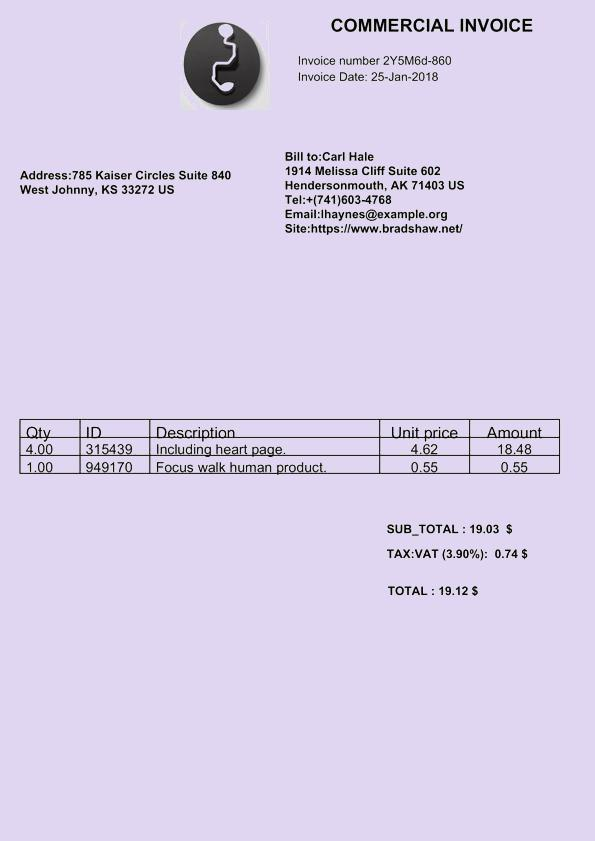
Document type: Invoice